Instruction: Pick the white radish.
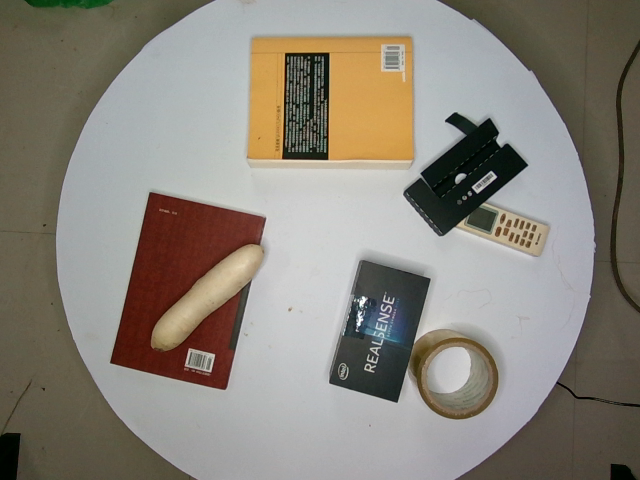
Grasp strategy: vertical